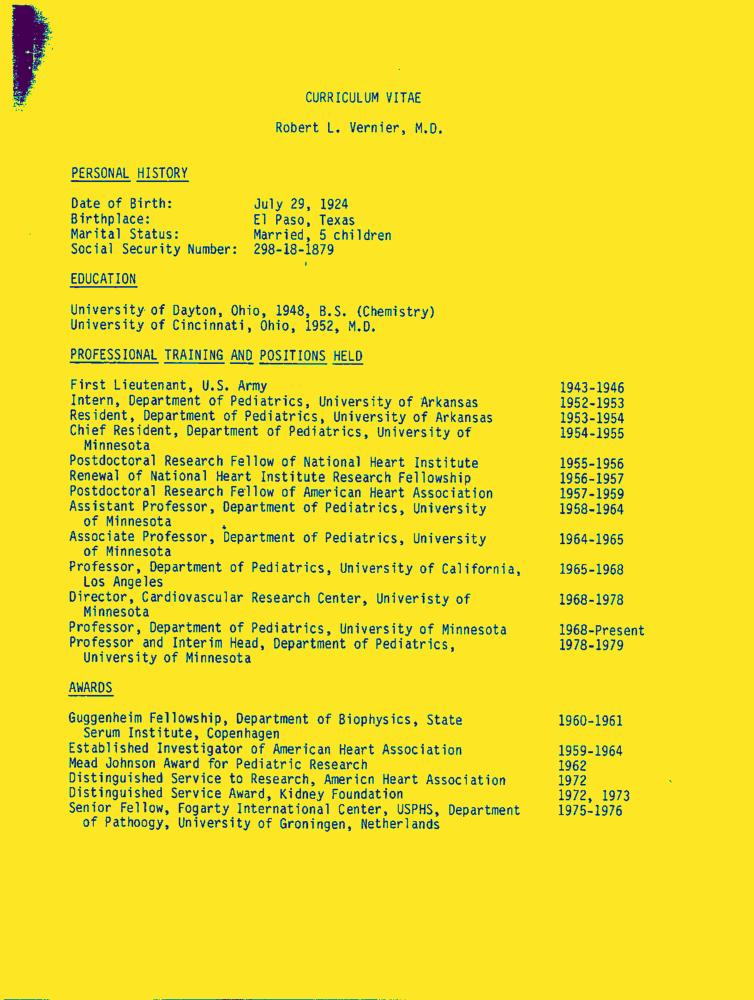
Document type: Resume-Doc